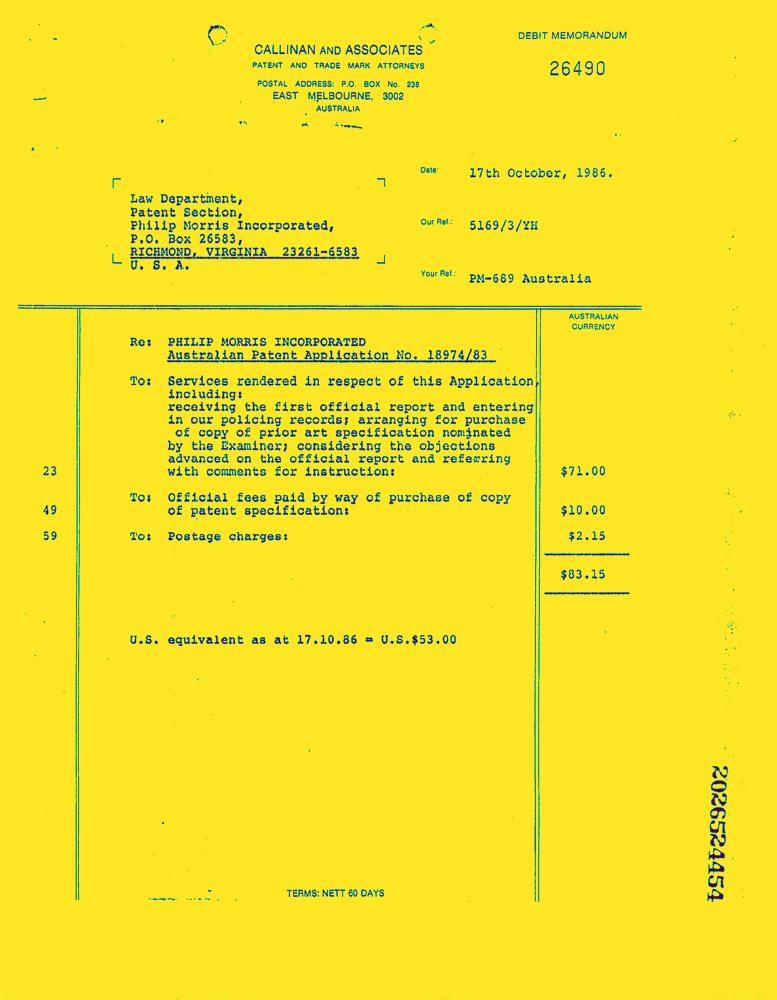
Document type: Invoice-Doc